Question: What appears to be the issue?
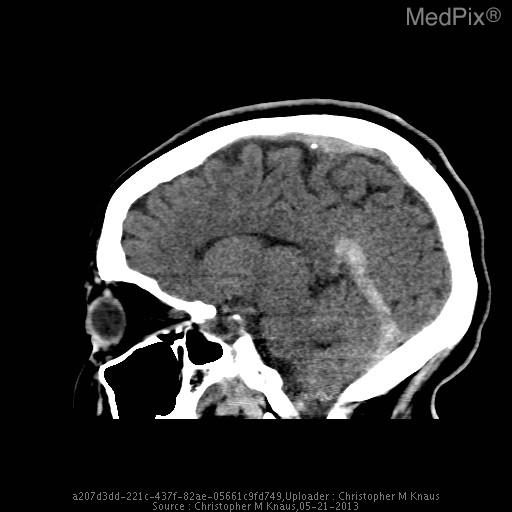
Answer: The findings suggest The vein of Galen, straight sinus, and dominant left transverse venous dural sinus are particularly hyperattenuating, and apparently prominent in caliber.

The superior sagittal sinus is notably less hyperattenuating and is normal in appearance.  The right transverse dural venous sinus is hypoplastic.

Gray/white matter discrimination is preserved.  There is no evidence for infarction or intracranial hemorrhage.  There are no brain masses or mass effect.  There is no hydrocephalus.

The skull is intact.  The partially imaged aerated portions of the skull base are free of significant effusions..

Impression: The vein of Galen, straight sinus, and dominant left transverse venous dural sinus are all particularly hyperattenuating and apparently prominent in caliber, all very concerning for thrombosis.. The vein of Galen, straight sinus, and dominant left transverse
venous dural sinus are all particularly hyperattenuating and apparently prominent in caliber.. The patient might have a history of 17 yo girl presents with left sided facial weakness and numbness and the worst headache of her life that is rated 10/10.  The headache has been progressive for about 24 hours.  She has a history of migraine, but the patient states that her current headache does not feel like her typical migraine headache..